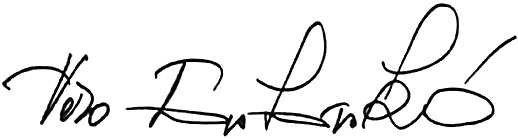
Signature of: věra čáslavská